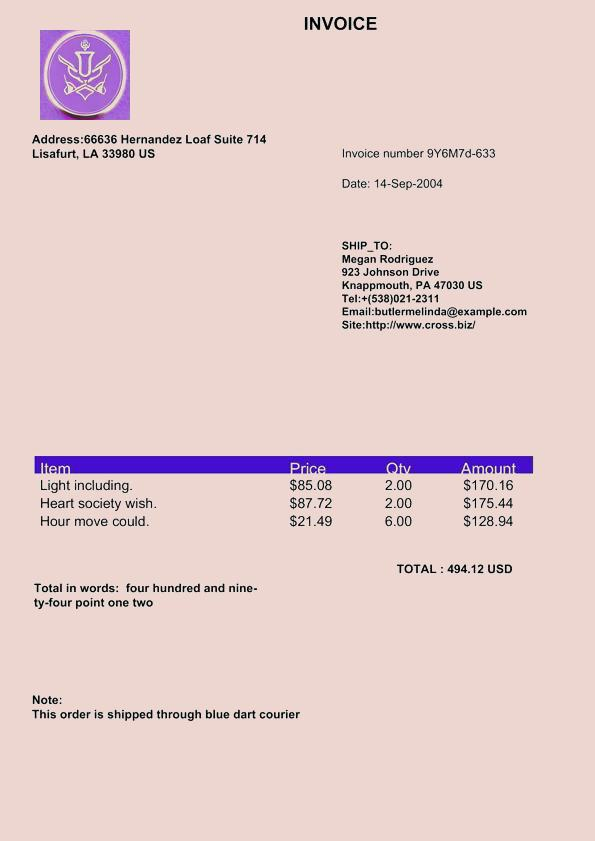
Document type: Invoice